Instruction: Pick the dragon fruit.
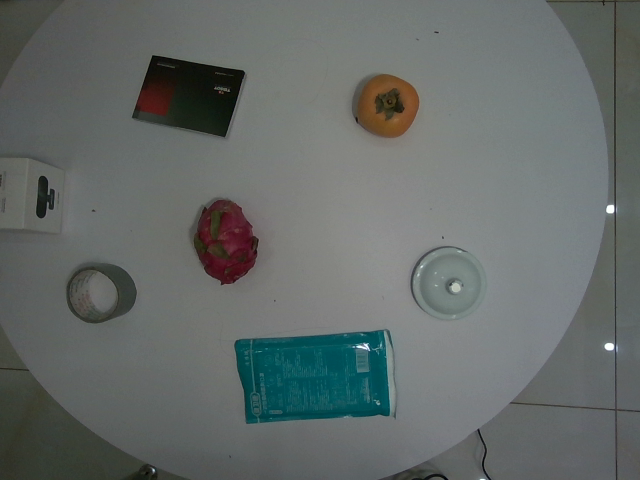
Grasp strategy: vertical